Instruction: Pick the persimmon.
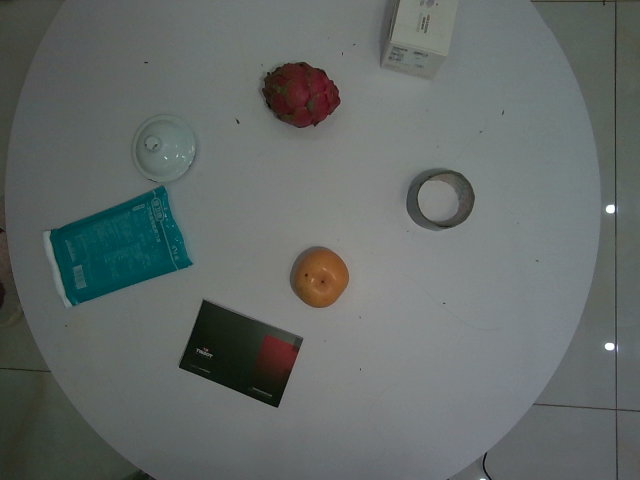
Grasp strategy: vertical